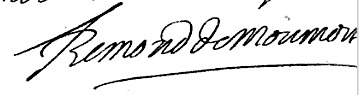
Signature of: pierre raymond de montmort